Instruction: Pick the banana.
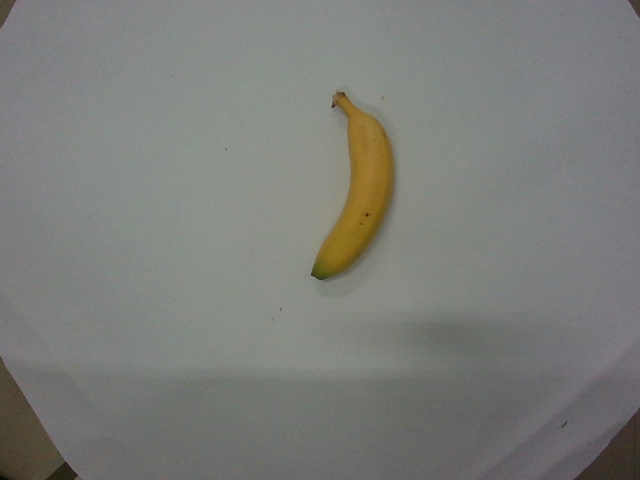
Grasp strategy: vertical